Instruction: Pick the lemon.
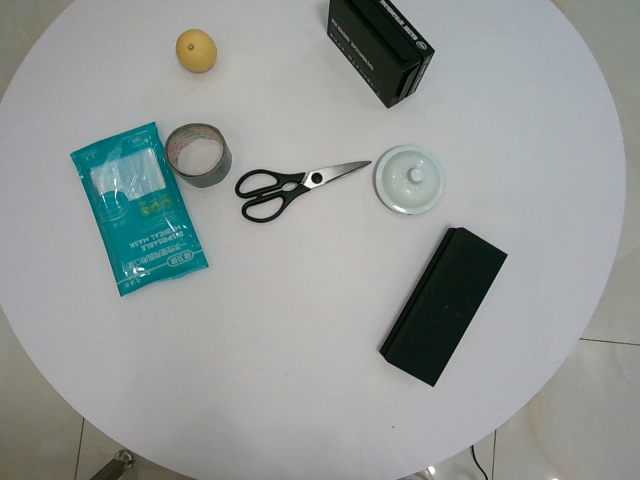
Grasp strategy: vertical